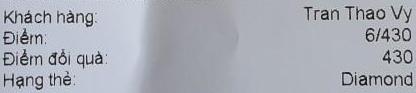
Khách hàng: Tran Thao Vy
Điểm: 6/430
Điểm đổi quà: 430
Hạng thẻ: Diamond